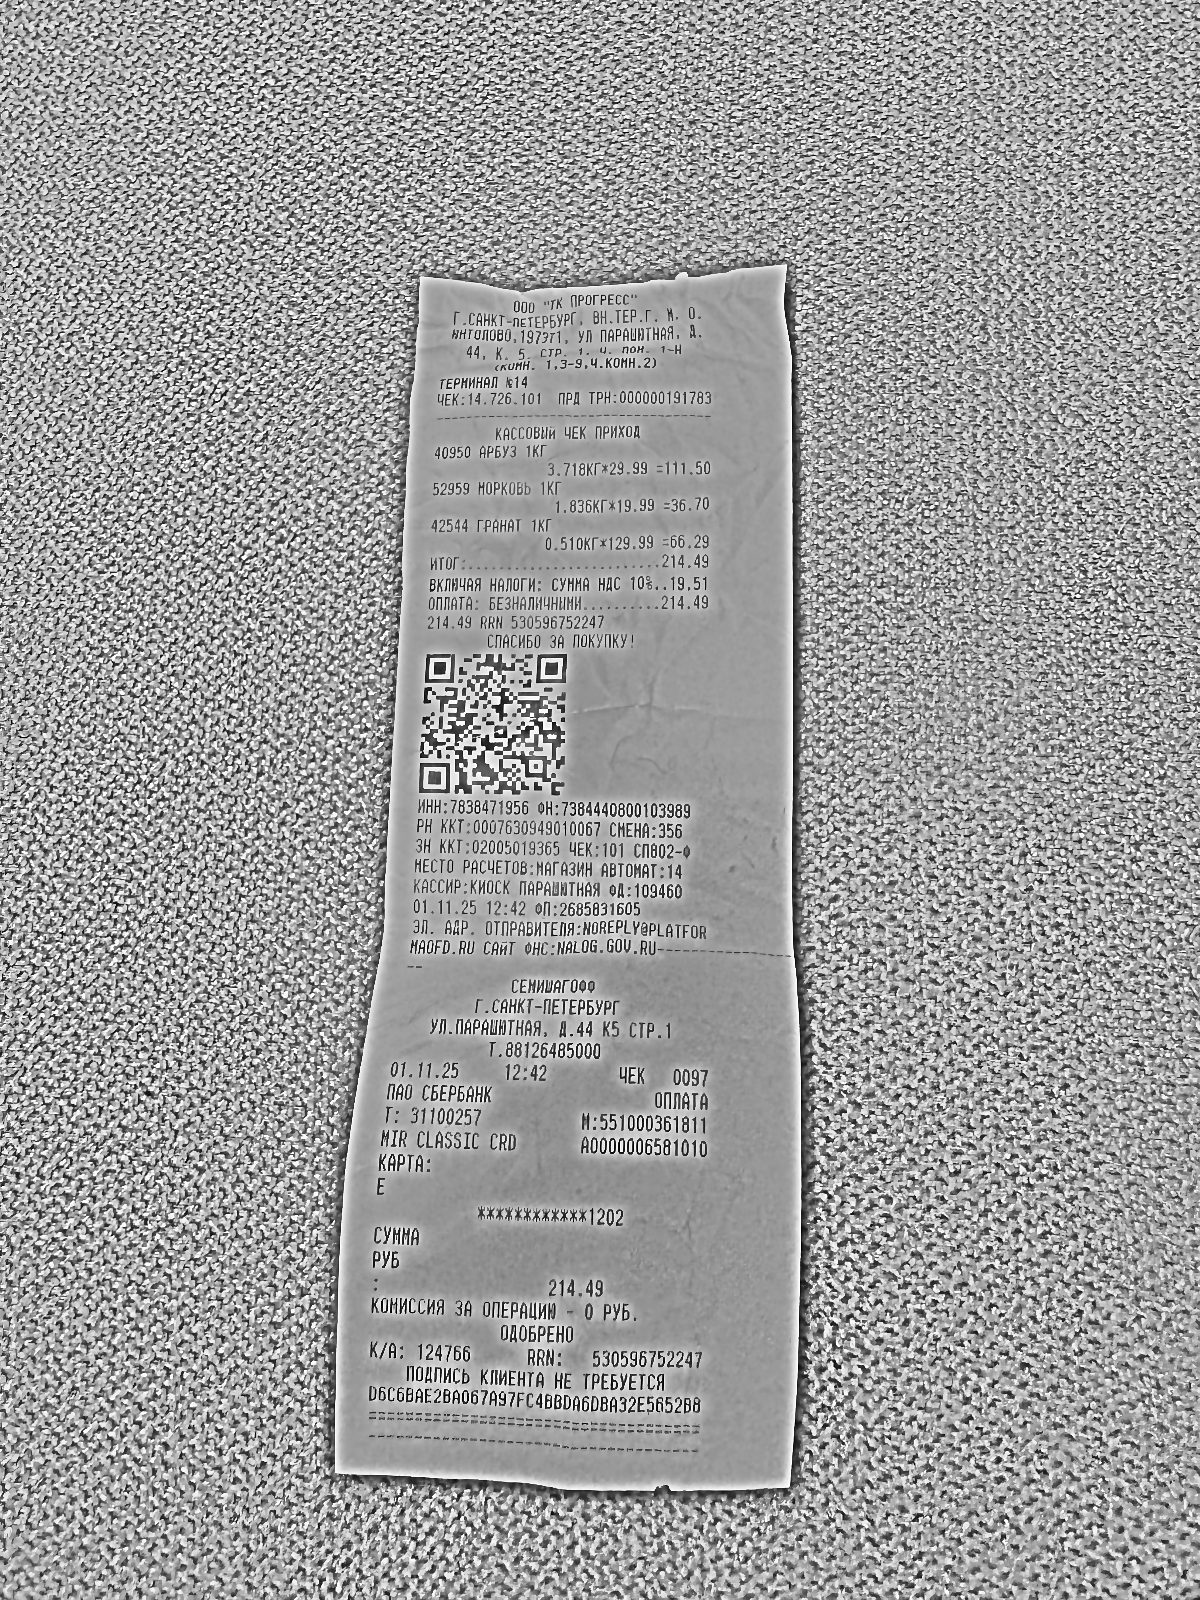
Продавец: ООО "ТК ПРОГРЕСС"
ИНН: 7838471956
Дата: 01.11.25
Товары: 40950 АРБУЗ 1КГ; 52959 МОРКОВЬ 1КГ; 42544 ГРАНАТ 1КГ
Количество: 3.718; 1.836; 0.510
Цена: 29.99; 19.99; 129.99
Сумма: 111.50; 36.70; 66.29
Итого: 214.49